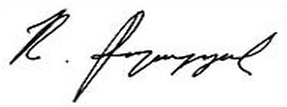
Signature of: robert kocharyan